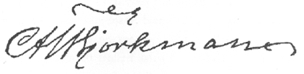
Signature of: carl björkman